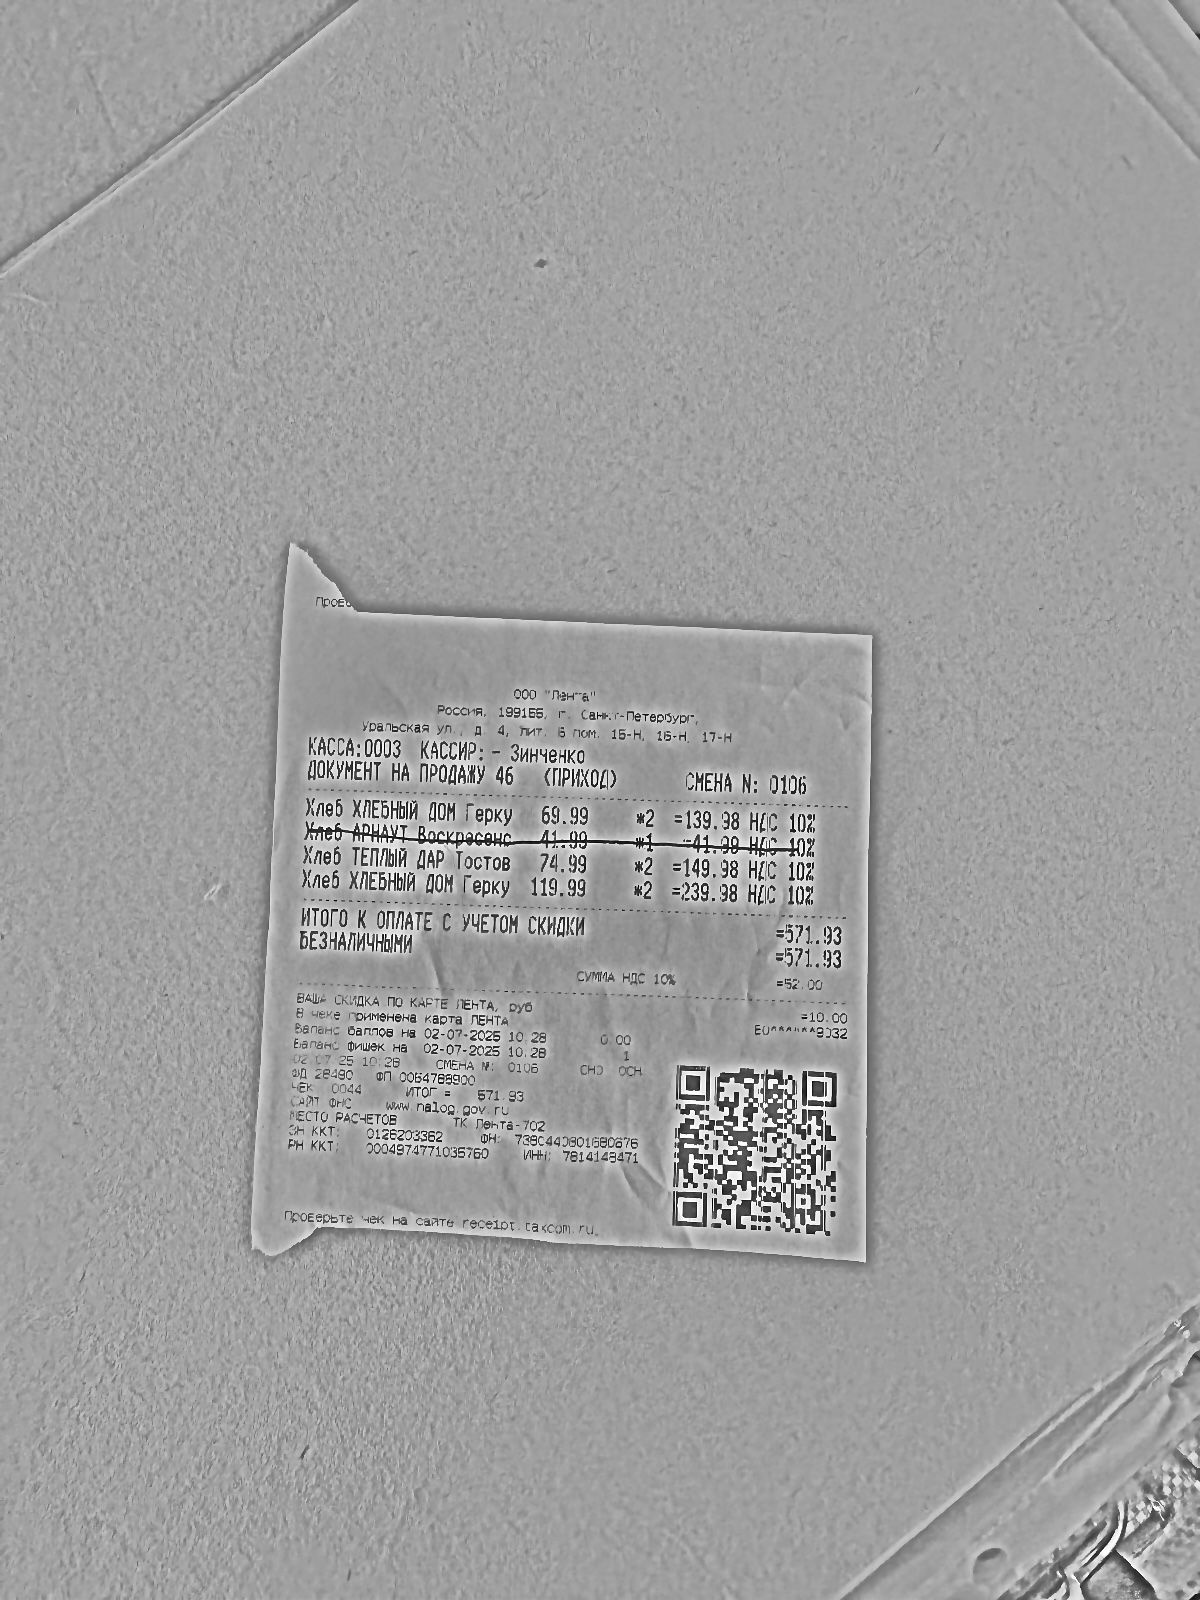
Продавец: ООО "Лента"
ИНН: 7814148471
Дата: 02.07.25
Товары: Хлеб ХЛЕБНЫЙ ДОМ Герку; Хлеб АРНАУТ Воскресенc; Хлеб ТЕПЛЫЙ ДАР Тостов; Хлеб ХЛЕБНЫЙ ДОМ Герку
Количество: 2; 1; 2; 2
Цена: 69.99; 41.99; 74.99; 119.99
Сумма: 139.98; 41.99; 149.98; 239.98
Итого: 571.93